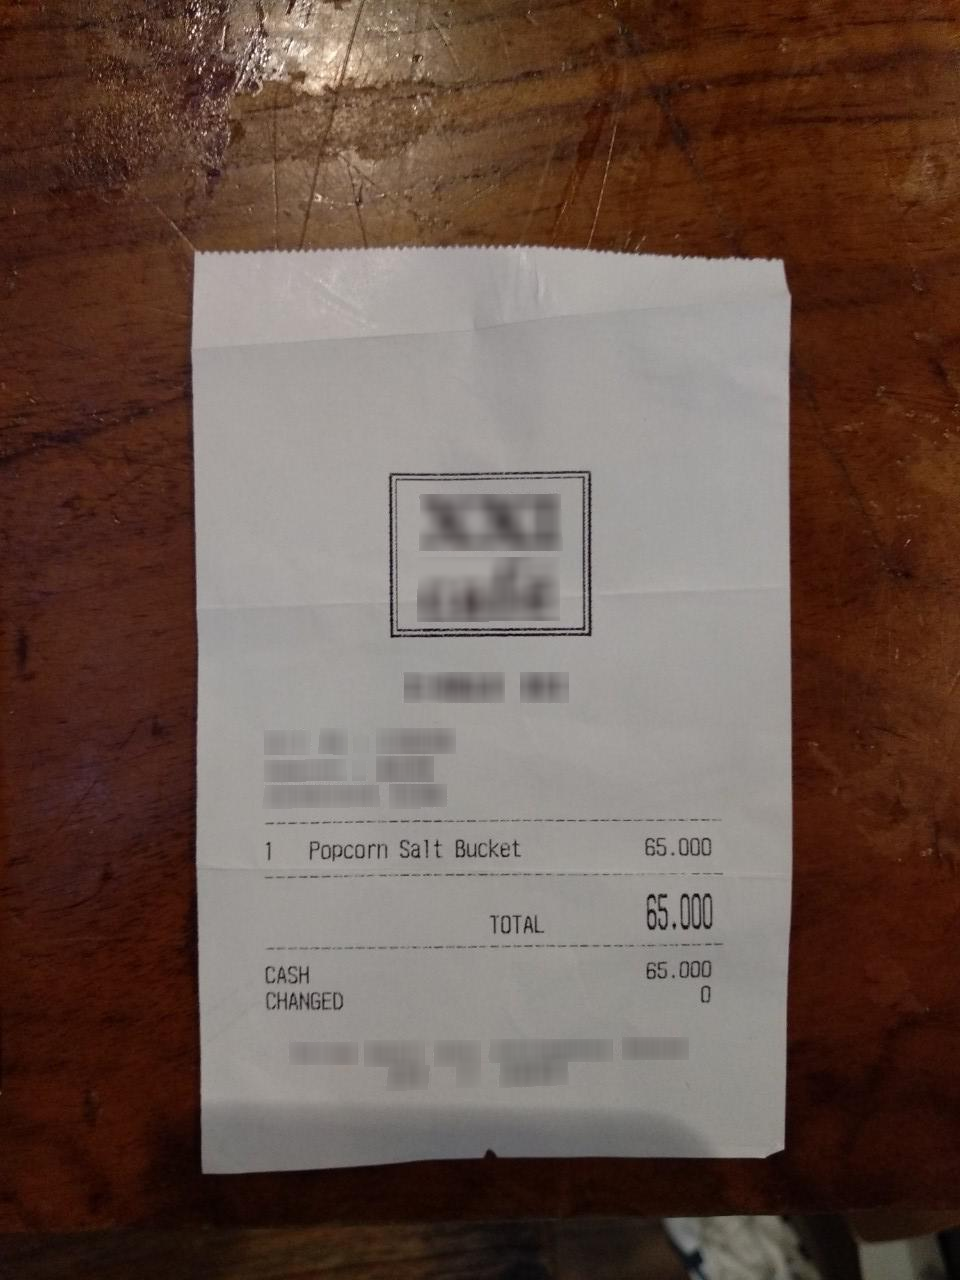
Receipt information:
total: 65.000
line_items: item_name: Popcorn Salt Bucket
item_value: 65.000
item_quantity: 1